Question: How does the patient history play a role?
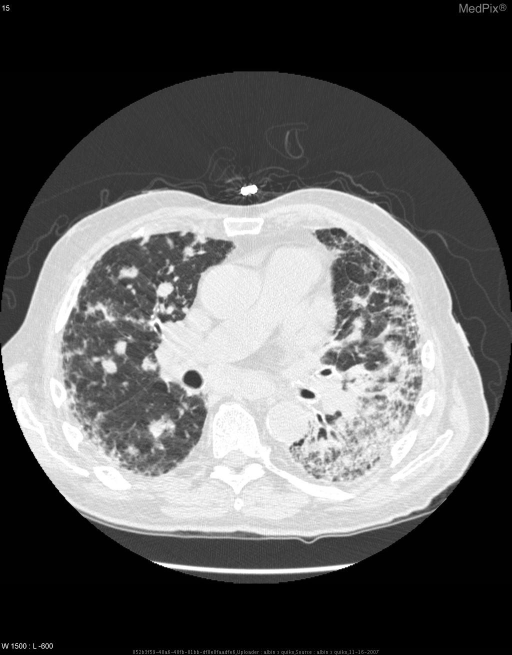
Answer: The patient's history of 86 y/o male with PMHX of HTN, Afib, hypothyroidism, idiopathic pulmonary fibrosis, dementia, and depression transferred by his assisted living facility for 3 week hx of decreased PO intake, dry cough, increased confusion, and more recently hypotension.  Admitted to the hospital for treatment of bilateral pneumonia and malnutrition. is key in understanding the case.